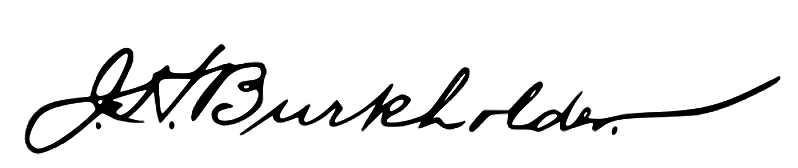
Signature of: john h burkholder